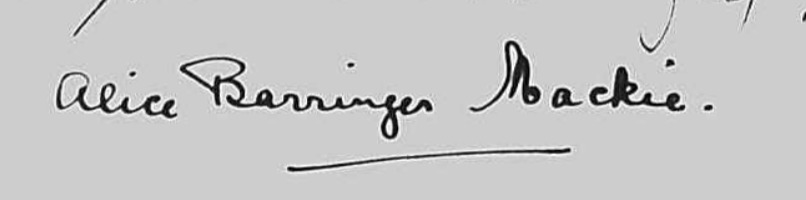
Signature of: alice barringer mackie